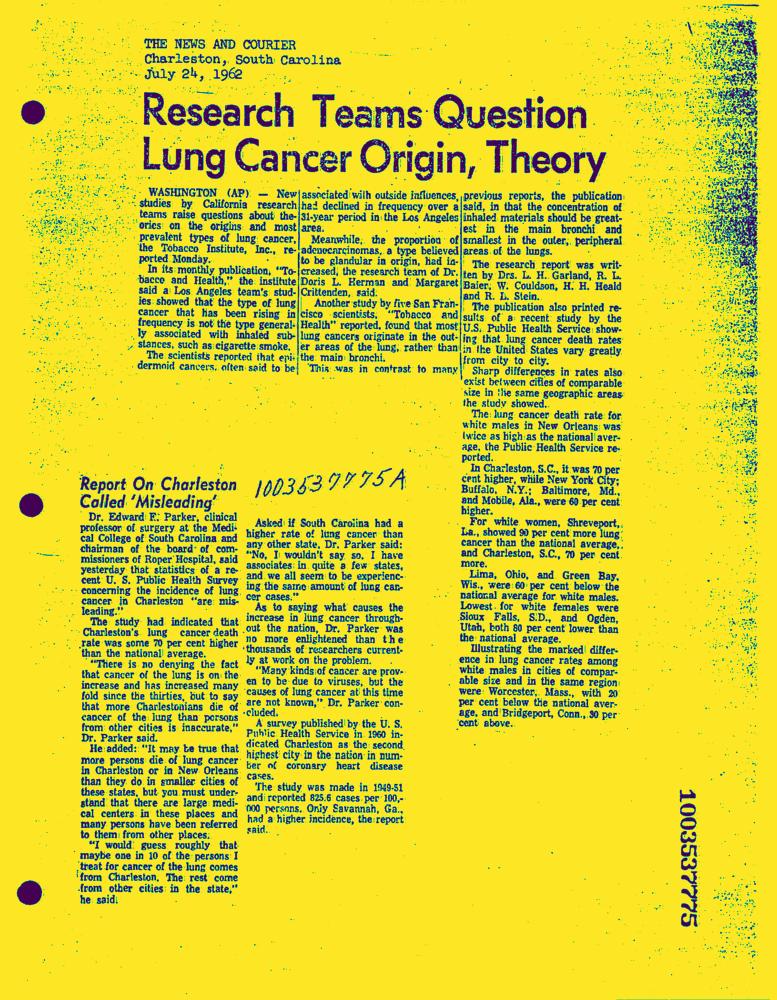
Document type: News-Article